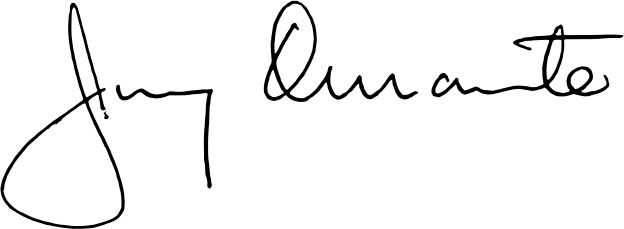
Signature of: jimmy durante